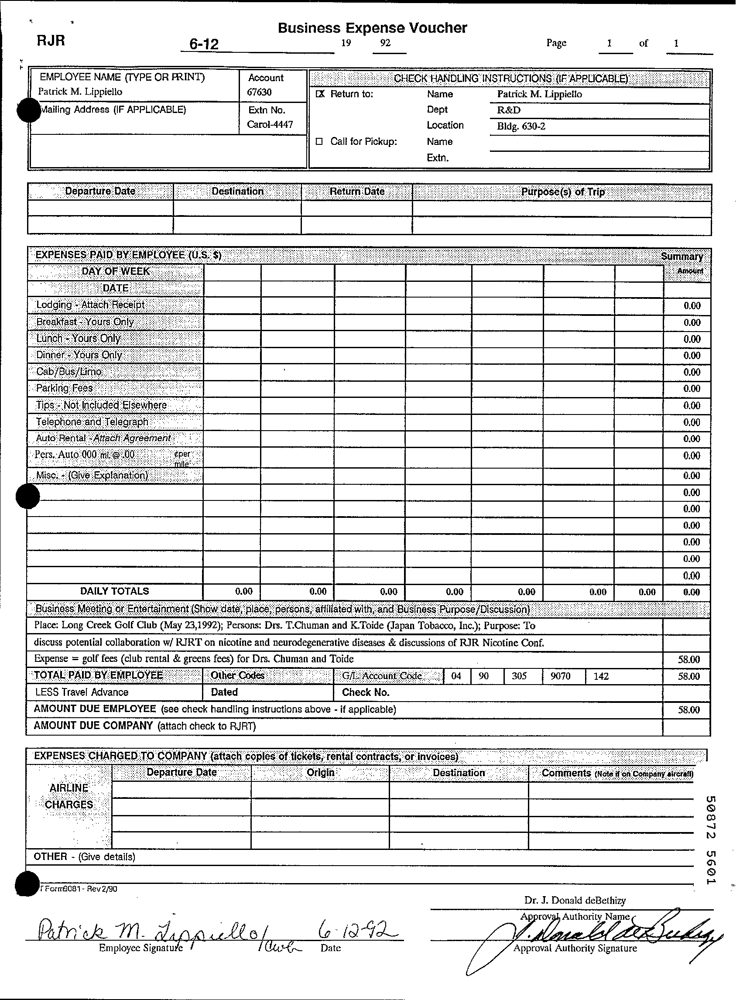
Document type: Invoice